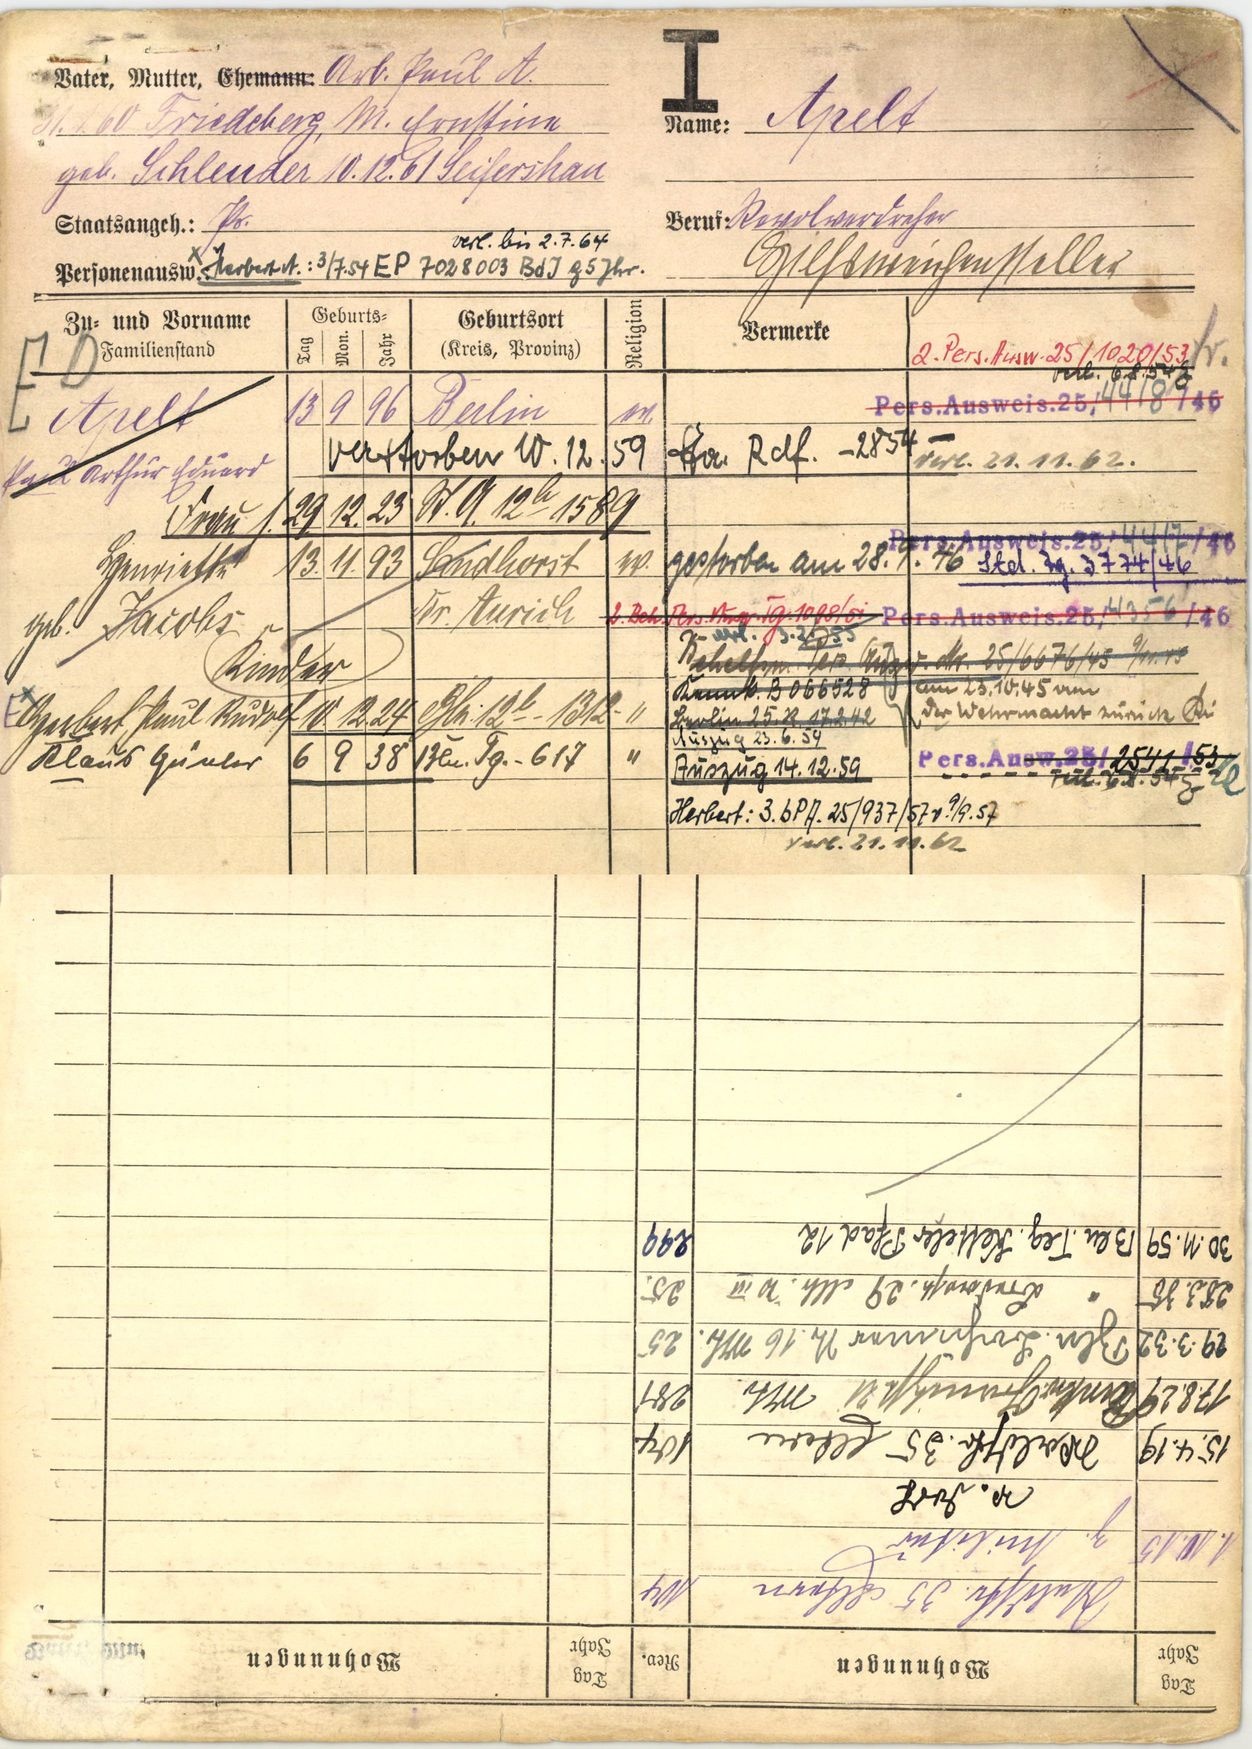
Apelt